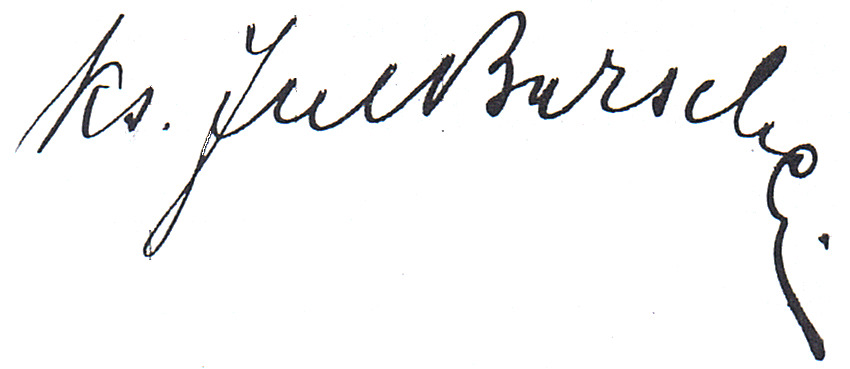
Signature of: juliusz bursche